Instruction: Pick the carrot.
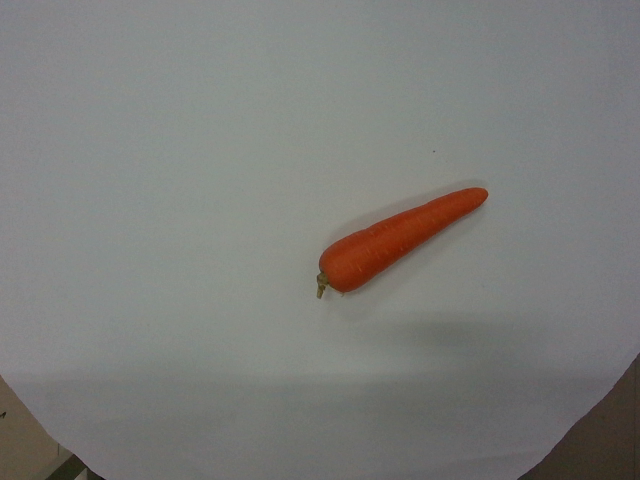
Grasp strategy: vertical